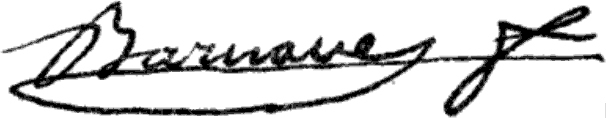
Signature of: antoine barnave